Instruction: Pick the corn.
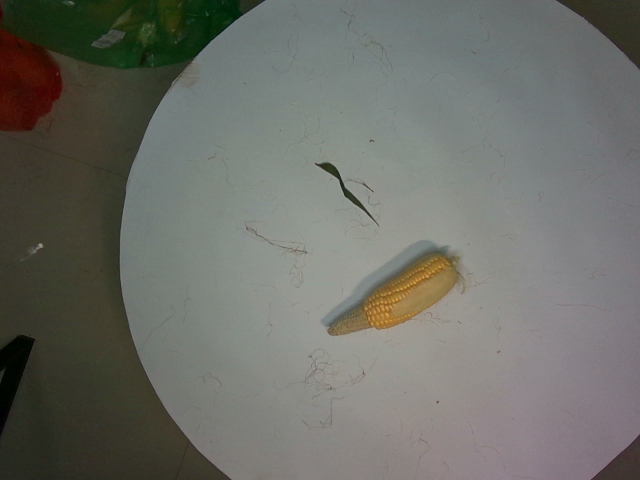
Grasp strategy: vertical